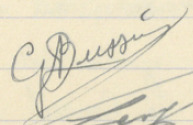
Signature of: gaston bussière